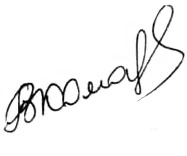
Signature of: vladimir komarov